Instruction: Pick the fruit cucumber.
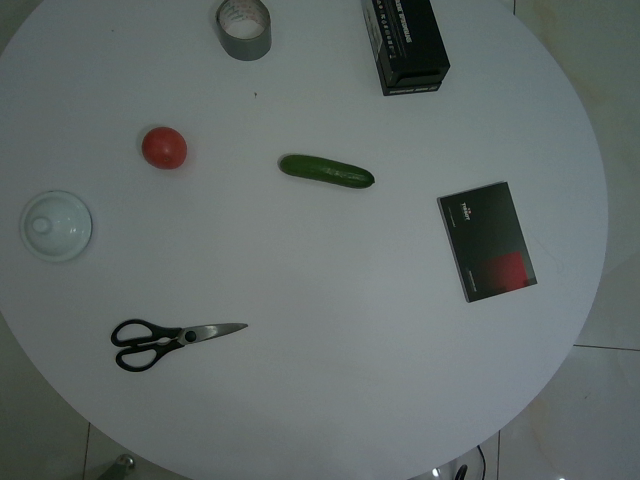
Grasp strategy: vertical